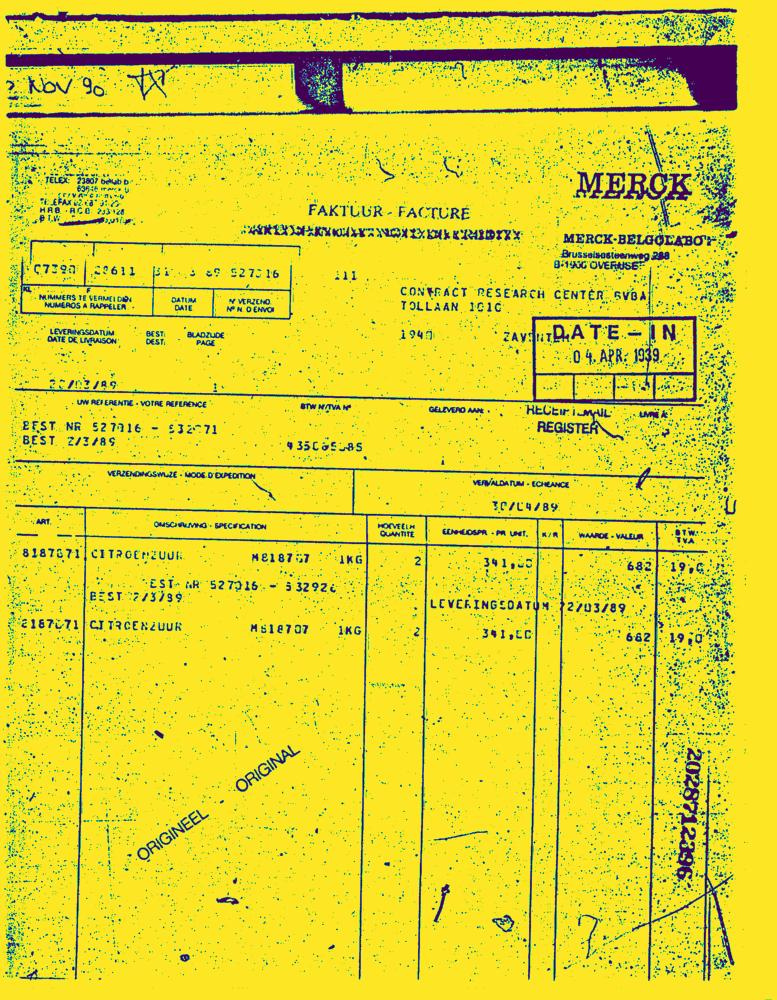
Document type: Invoice-Doc